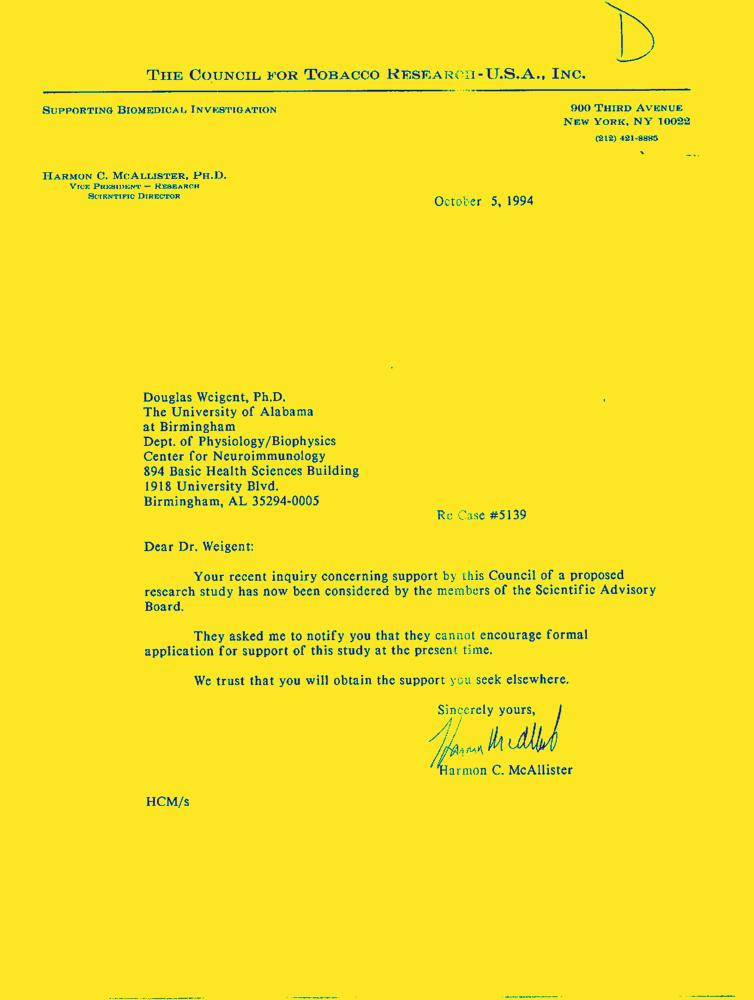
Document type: Letter-Doc